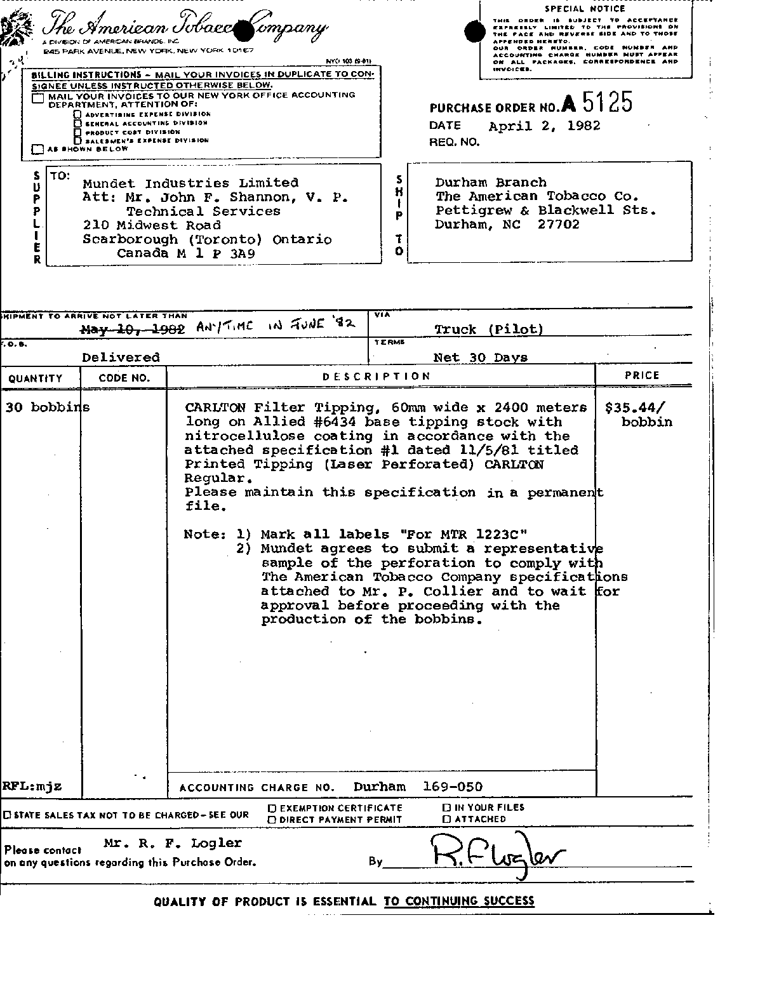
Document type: Invoice